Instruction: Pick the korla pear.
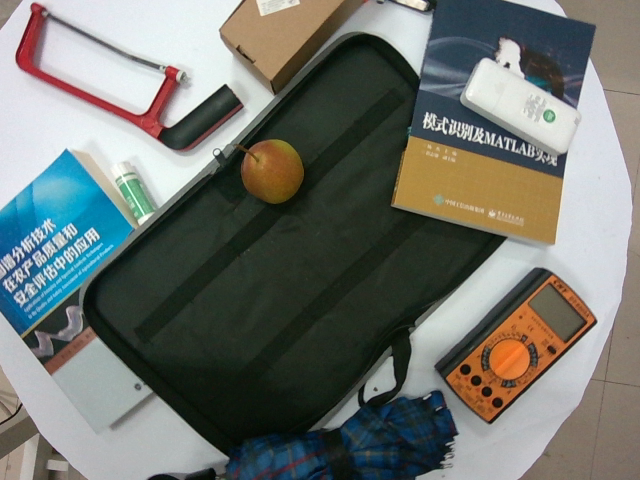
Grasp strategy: vertical